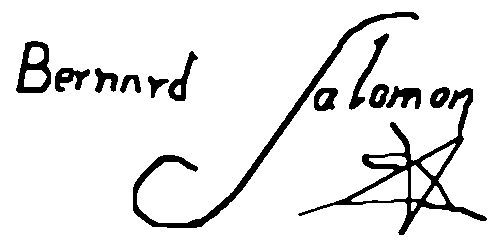
Signature of: bernard salomon